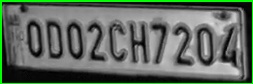
License plate number: 0D0 2CH 7204